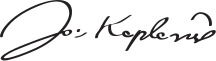
Signature of: johannes kepler